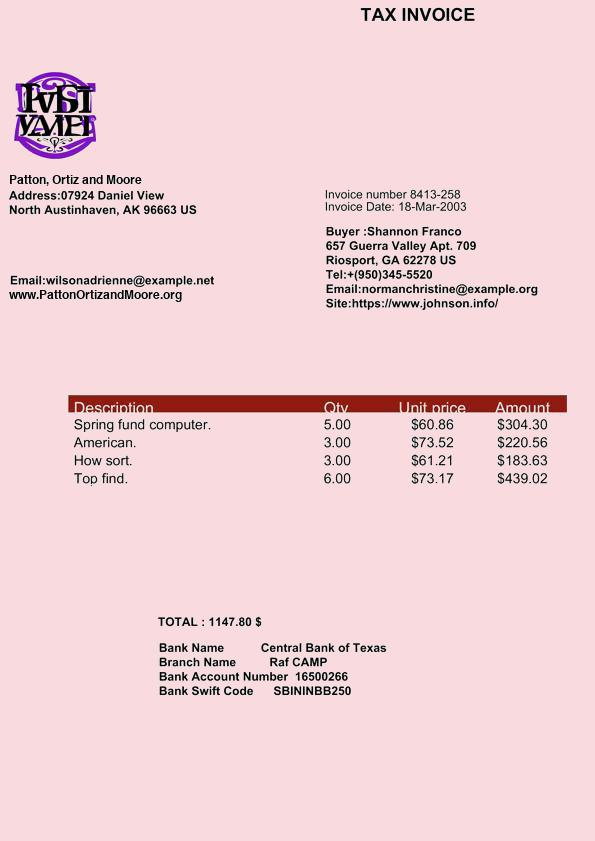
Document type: Invoice